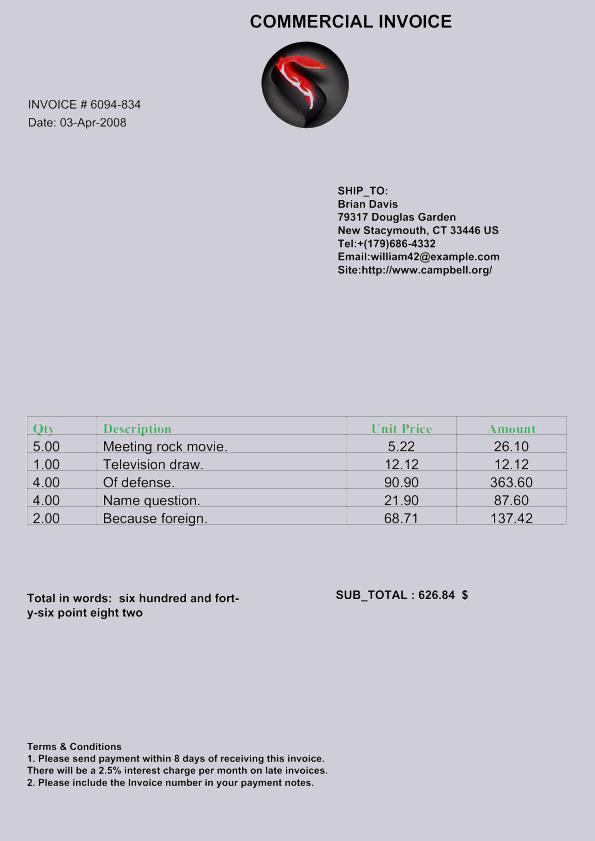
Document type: Invoice